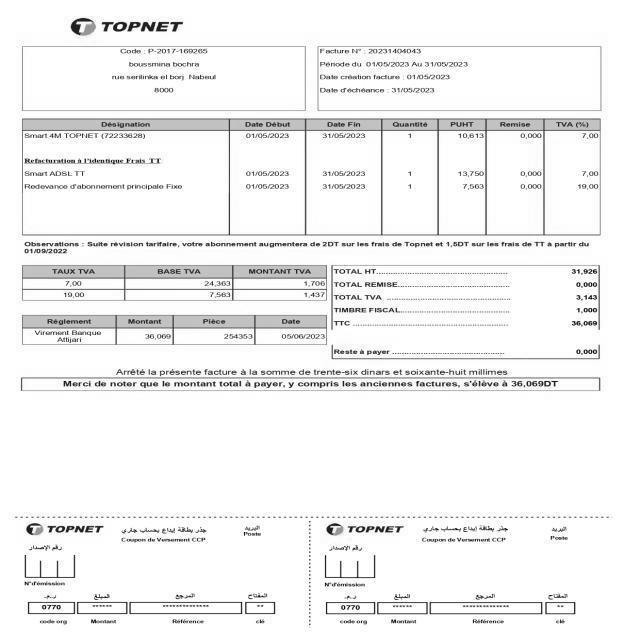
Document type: Invoice